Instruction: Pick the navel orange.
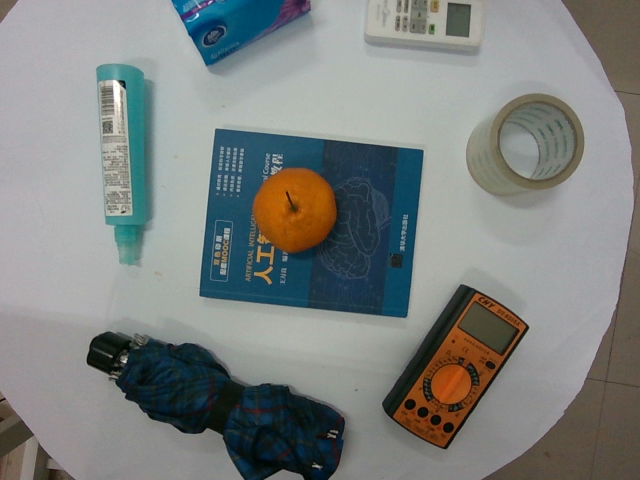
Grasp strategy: vertical